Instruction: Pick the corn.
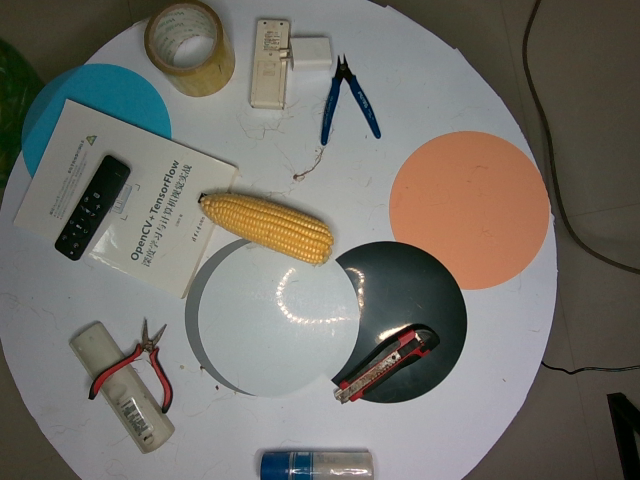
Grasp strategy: vertical